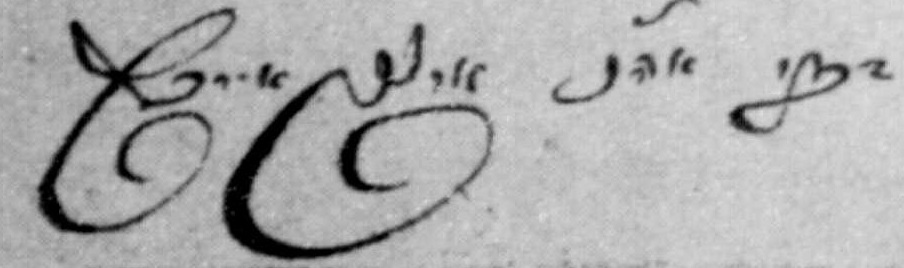
Signature of: isaac abraham euchel